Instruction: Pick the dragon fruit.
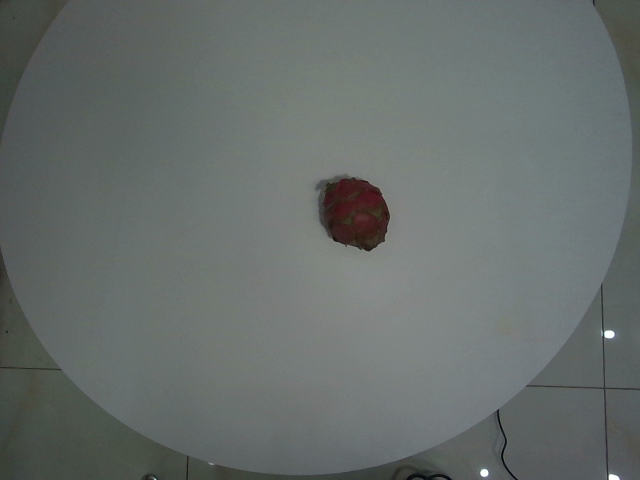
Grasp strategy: vertical